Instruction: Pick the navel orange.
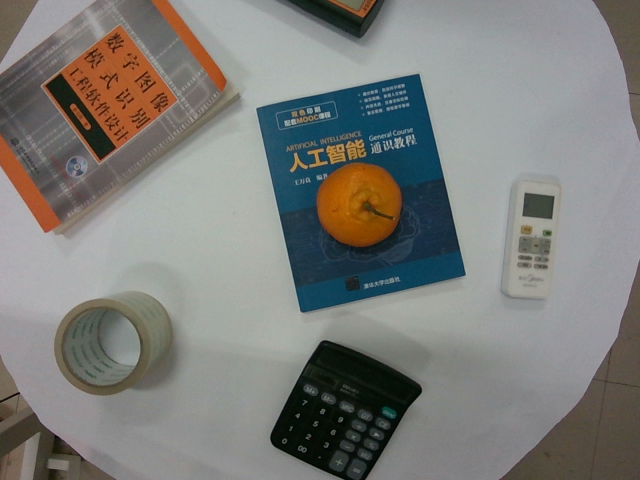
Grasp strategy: vertical